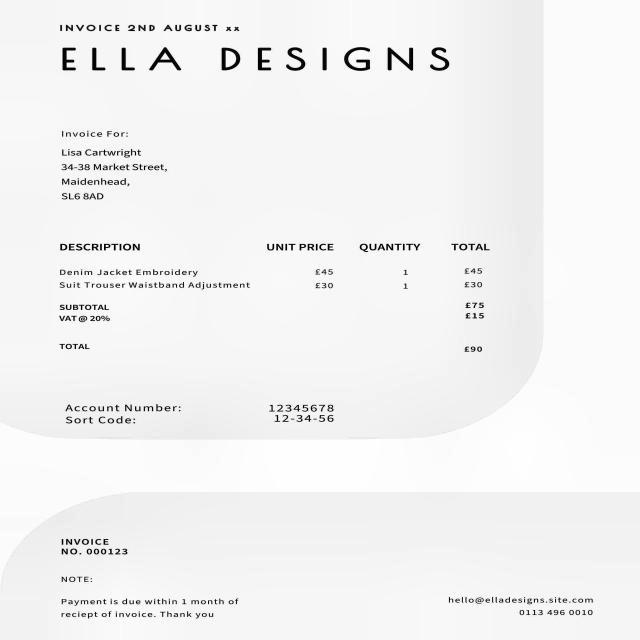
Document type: Invoice